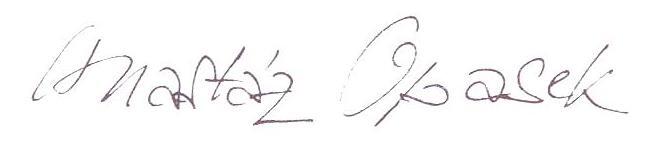
Signature of: jan anastáz opasek